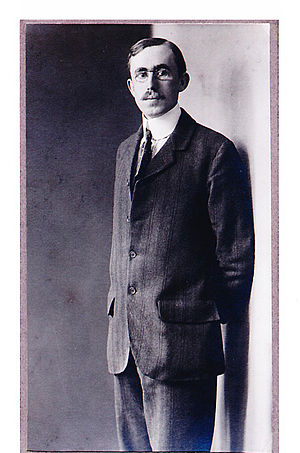
English: Cecil Chisholm in 1910